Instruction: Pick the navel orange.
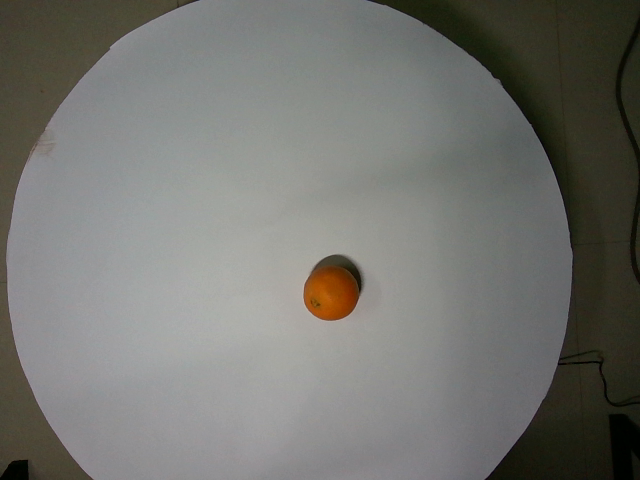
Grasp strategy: vertical